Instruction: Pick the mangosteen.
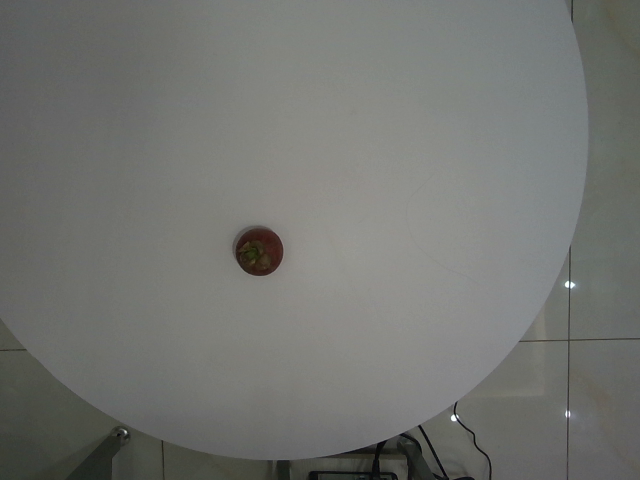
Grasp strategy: vertical